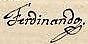
Signature of: ferdinando i duke of parma